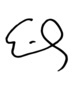
Signature of: emily alvarado